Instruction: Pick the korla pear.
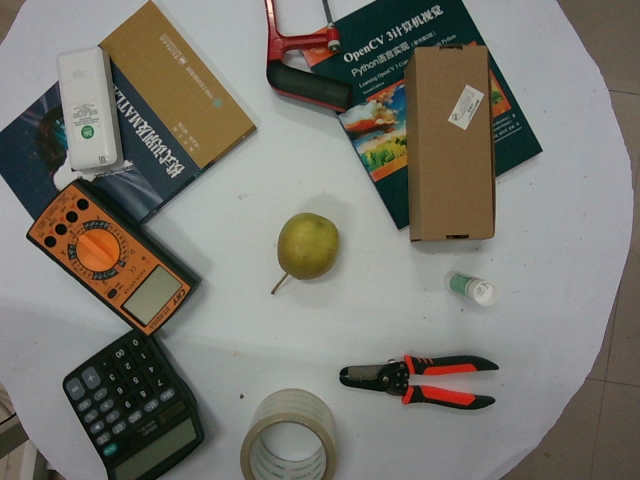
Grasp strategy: vertical